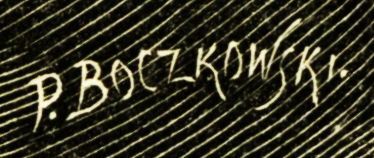
Signature of: paweł boczkowski